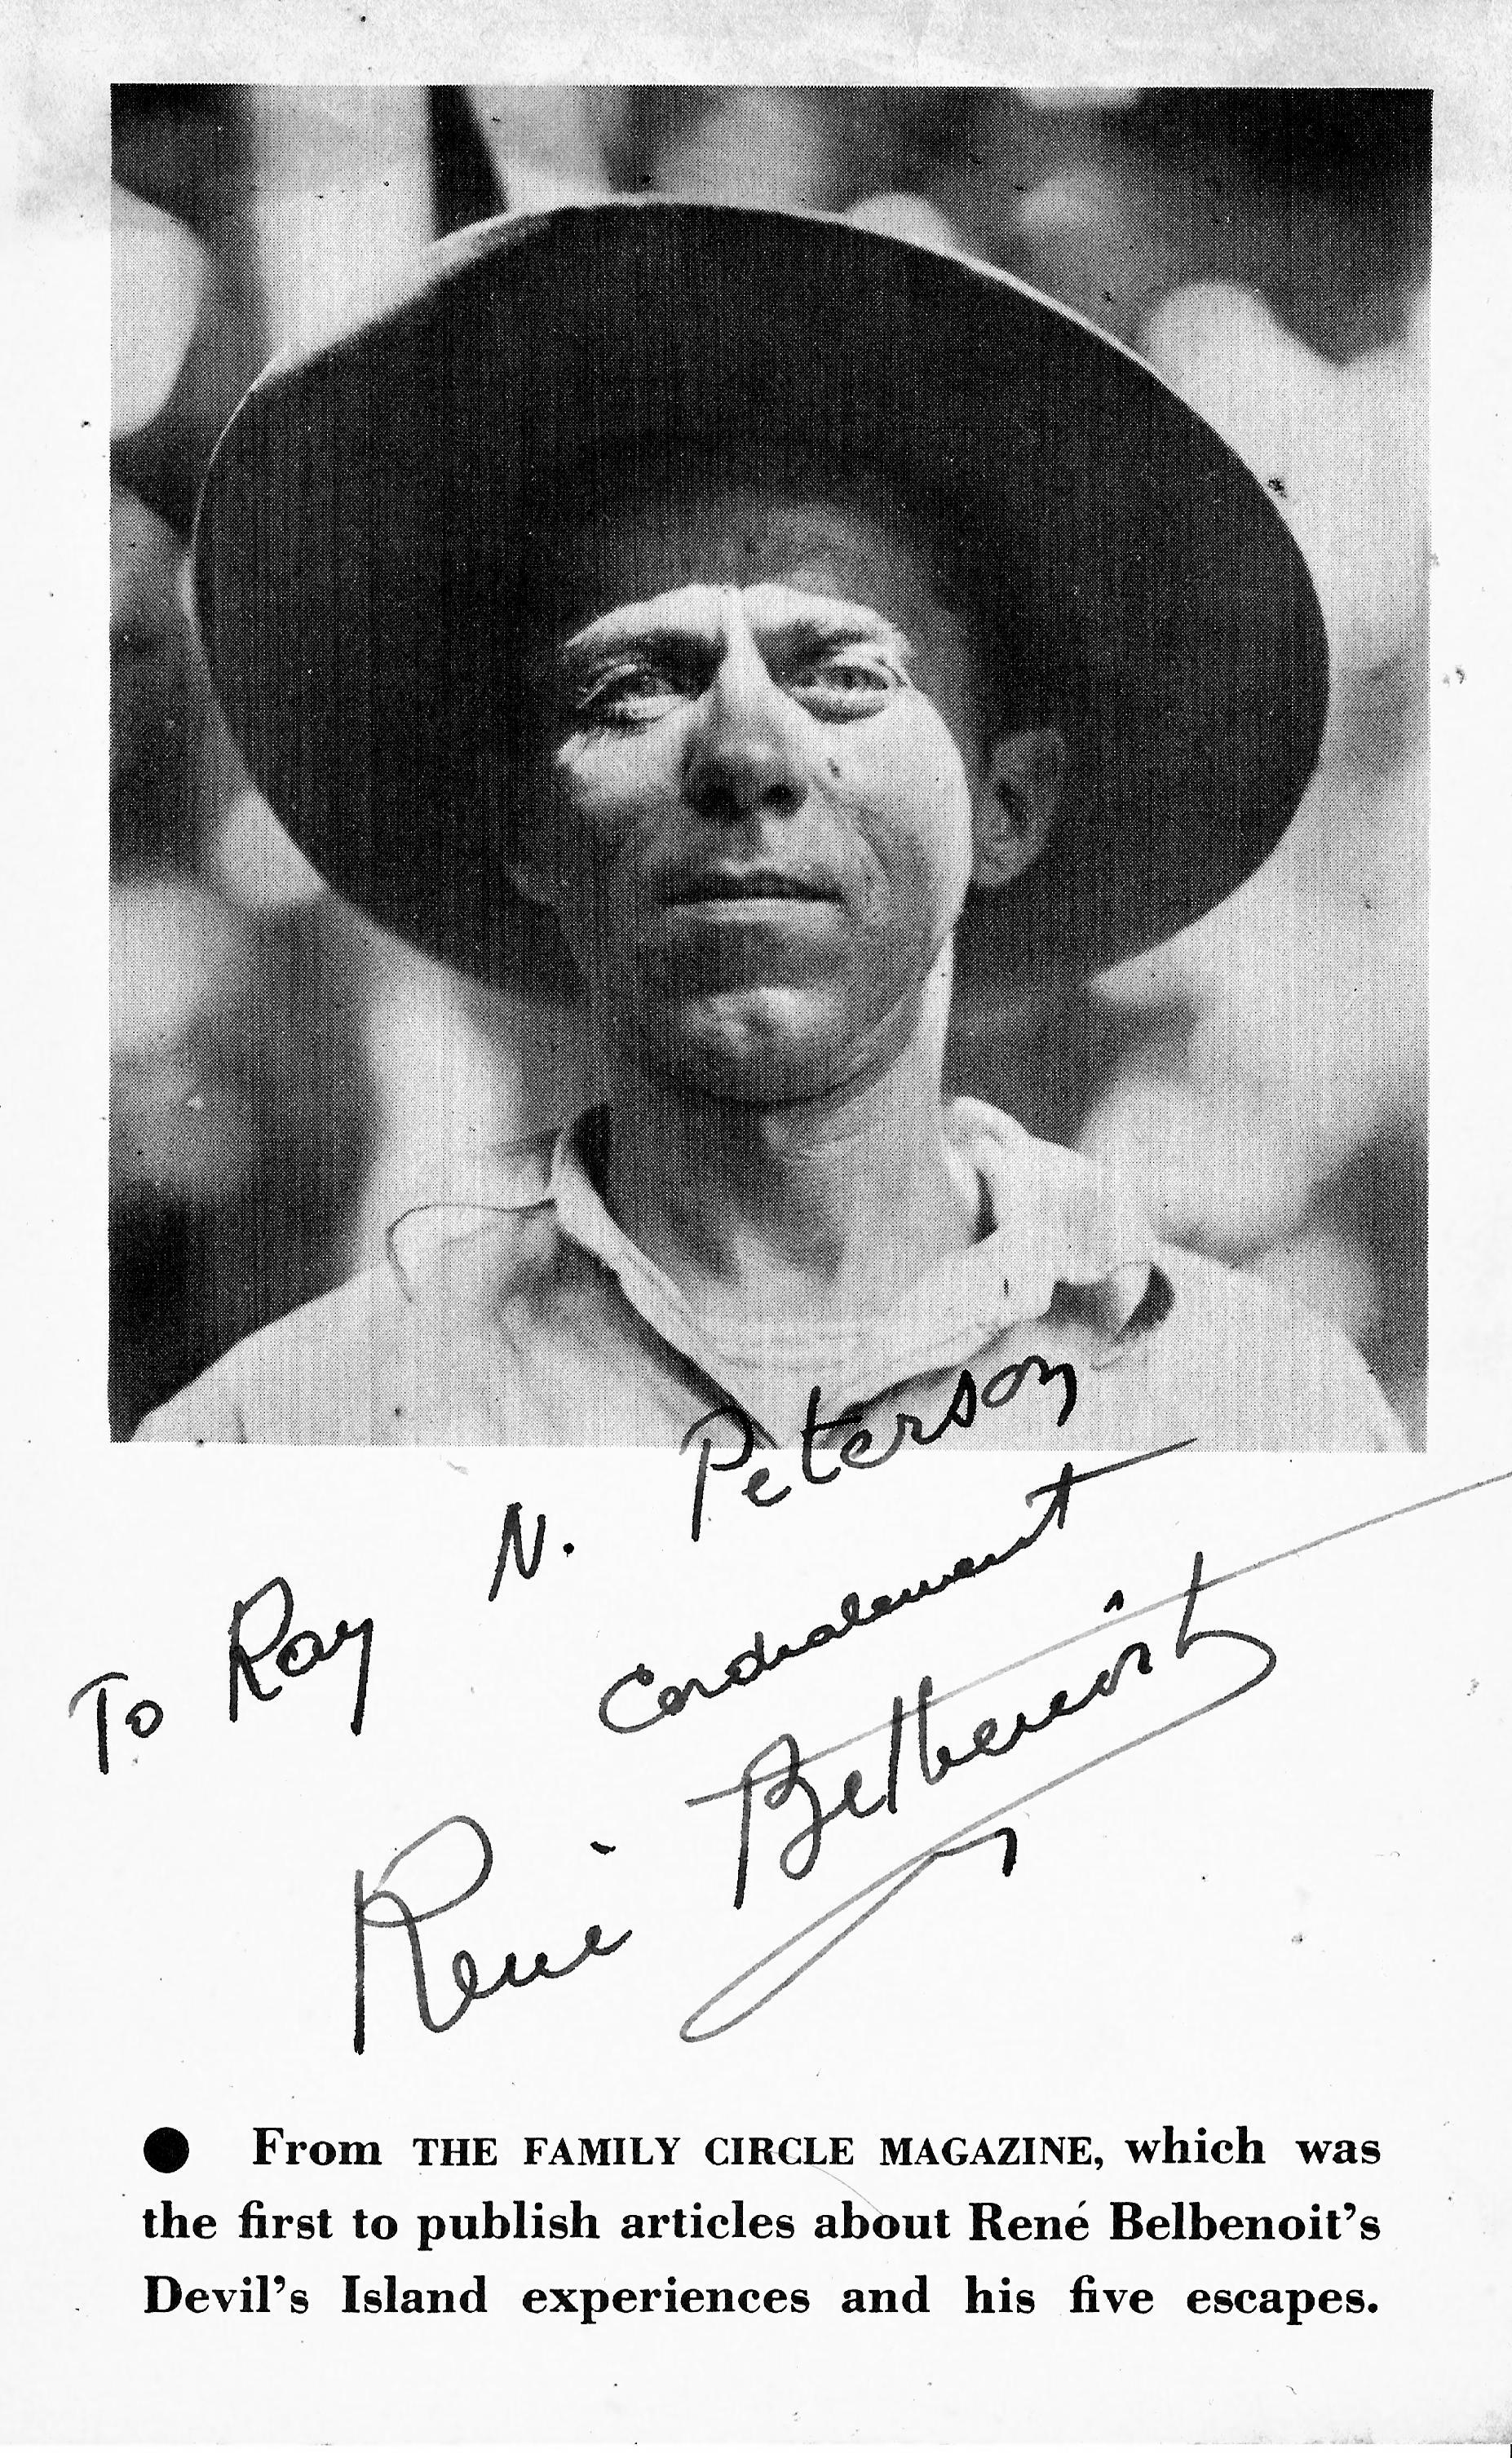
Signature of: rené belbenoît